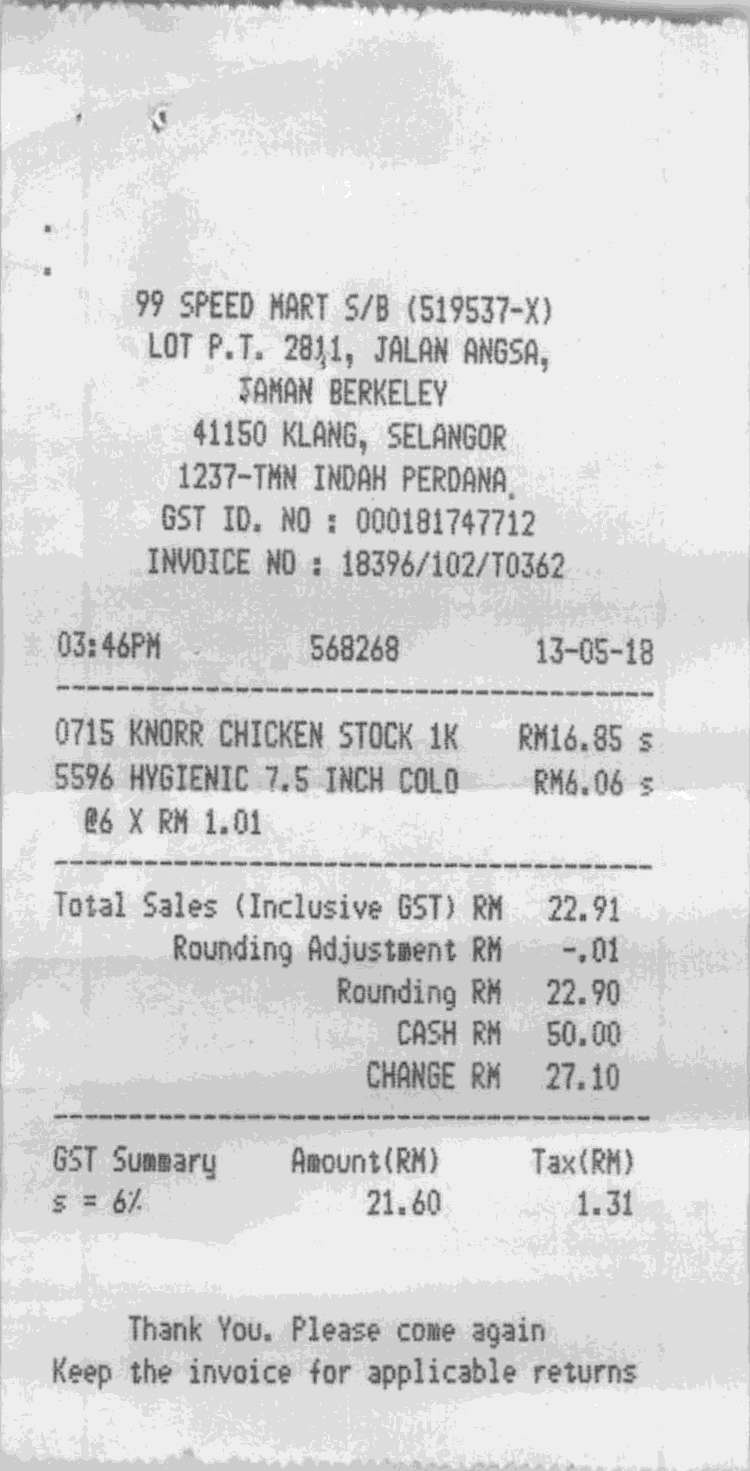
99 SPEED MART S/B (519537-X)
LOP P.T. 2811, JALAN ANGSA,
TAMAN BERKELEY
41150 KLANG, SELANGOR
1237-TMN INDAH PERDANA.
GST ID. NO : 000181747712
INVOICE NO : 18396/102/T0362
03:46PM
568268
13-05-18
0715 KNORR CHICKEN STOCK 1K
RM16.85 S
5596 HYGIENIC 7.5 INCH COLO
RM6.06 S
@6 X RM 1.01
TOTAL SALES (INCLUSIVE GST) RM
22.91
ROUNDING ADJUSTMENT RM
-.01
ROUNDING RM
22.90
CASH RM
50.00
CHANGE RM
27.10
GST SUMMARY
AMOUNT(RM)
TAX(RM)
S = 6%
21.60
1.31
THANK YOU. PLEASE COME AGAIN
KEEP THE INVOICE FOR APPLICABLE RETURNS